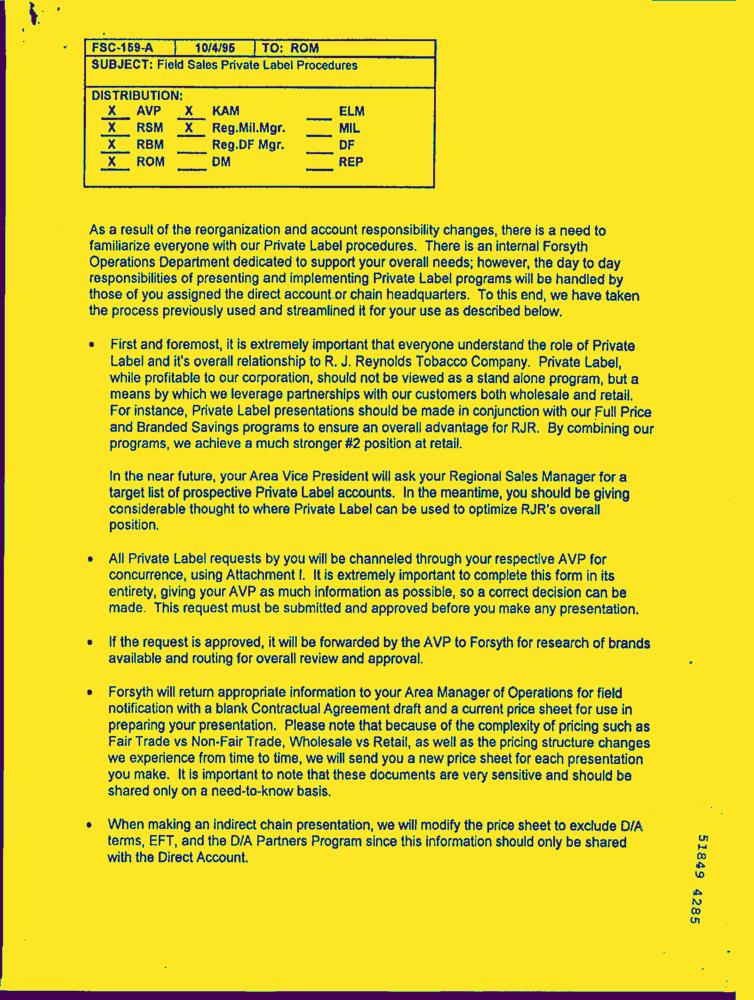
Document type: Letter-Doc